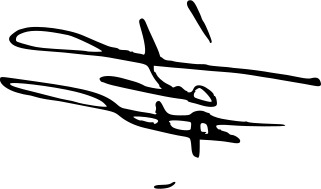
Signature of: hussein i of jordan